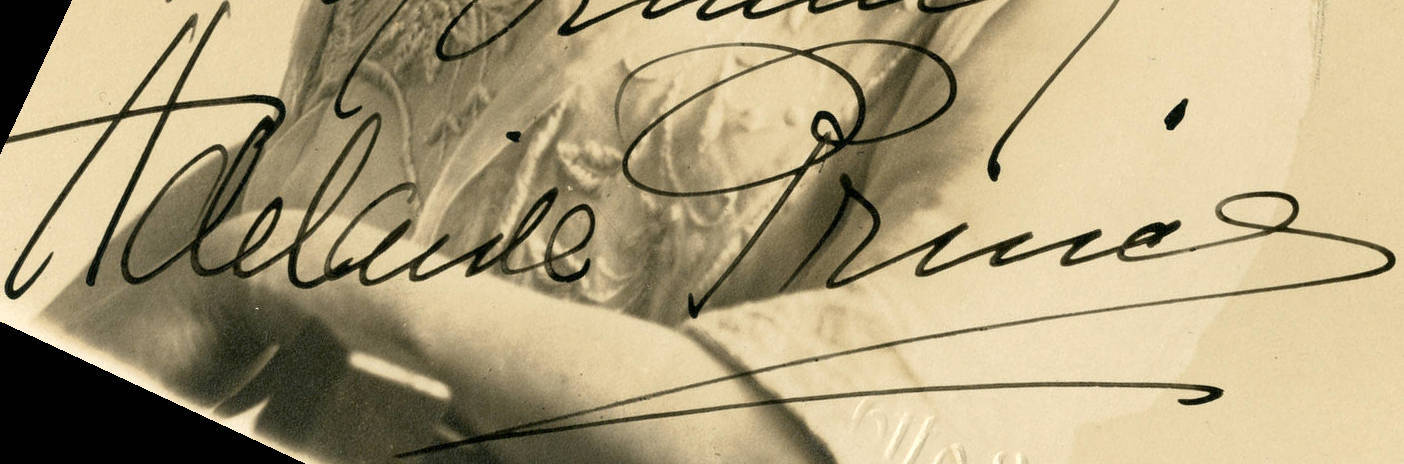
Signature of: adelaide prince